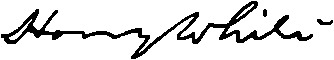
Signature of: harry white